Question: What is the main concern?
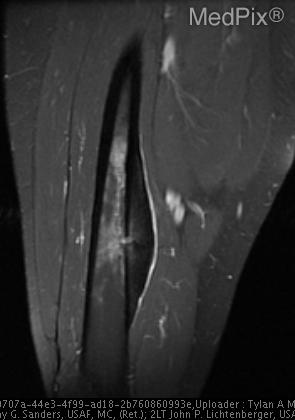
Answer: The findings suggest AP and lateral (lateral not shown) radiographs of the right femur demonstrated a zone of cortical thickening with a smooth contour along the medial aspect of the distal right femoral metadiaphysis (Fig 1).  A central lucency measuring 2.5 cm craniocaudal can be seen with a small component of associated cortical penetration.  No surrounding soft tissue abnormalities were evident.

MR T1 coronal image (Fig. 2) demonstrates the wide cortical thickening with associated cortical penetration.

Follow-up MR imaging validated the cortical thickening as low signal intensity. On T2-weighted images a nidus in the mid femoral shaft was noted with high signal intensity and enhancement following administration of intravenous gadolinium (Figs. 3&4). There is marked bone production medially, with adjacent bone marrow edema involving the mid femoral shaft.

Nuclear medicine bone scan (Fig. 5)reveals intense focal uptake eccentrically in the right distal third of the femur.. Fig. 3. MR T2 coronal image after administration of IV gadolinium demonstrates the nidus enhancing.. The patient might have a history of 29-year-old man with 3 year history of gradually worsening right medial thigh pain, eventually requiring the use of crutches for ambulation.  Pain was worse at night, but never woke him from sleep.  NSAIDs provided temporary relief of symptoms..